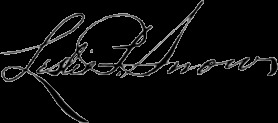
Signature of: leslie perkins snow